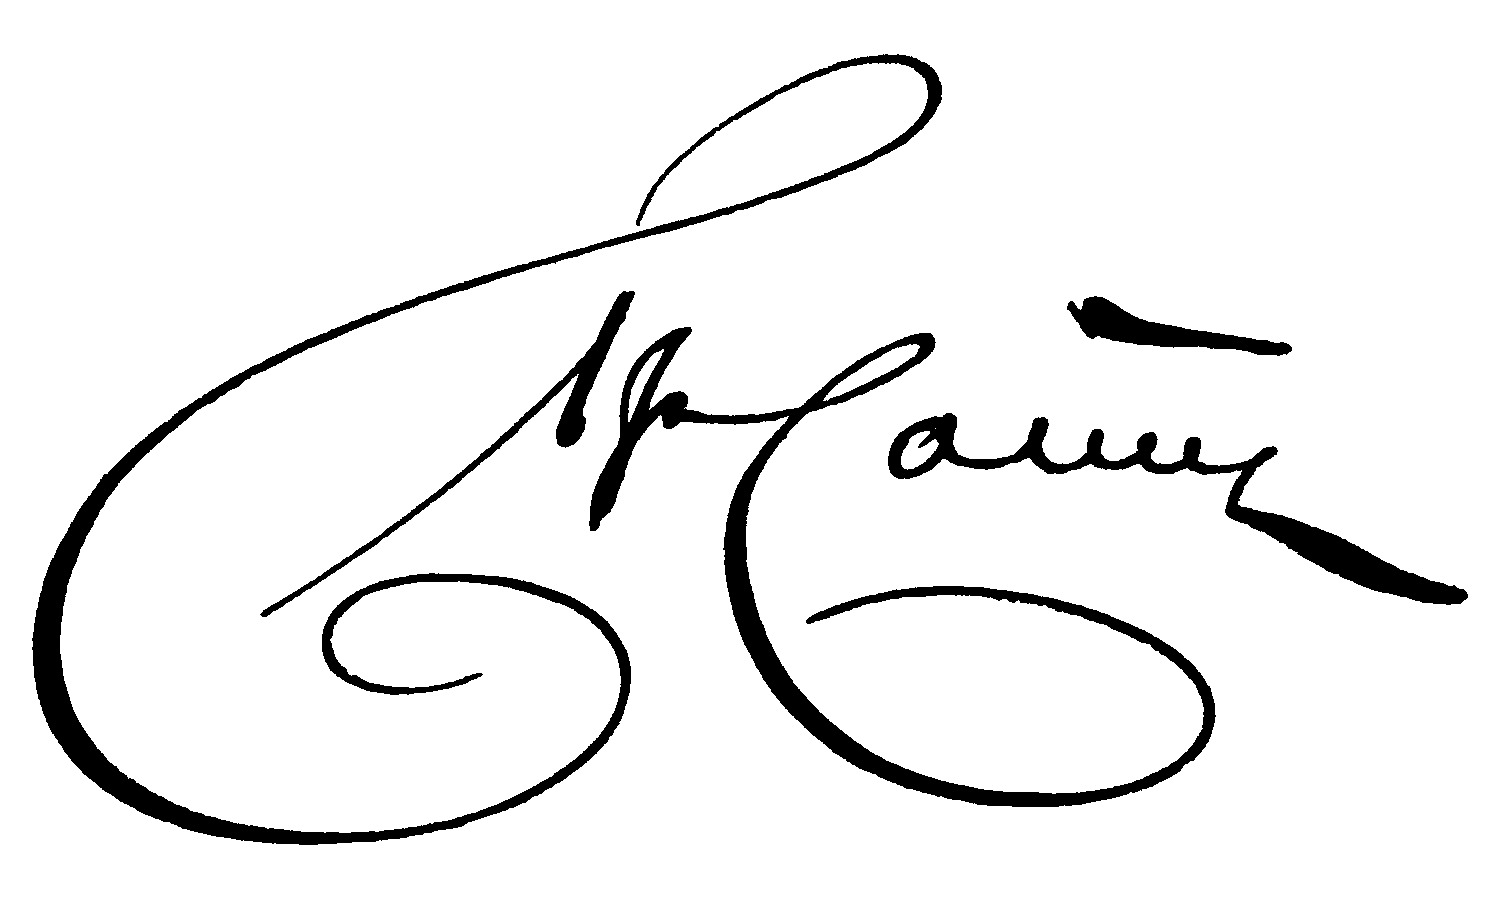
Signature of: yevgeni salias de tournemir